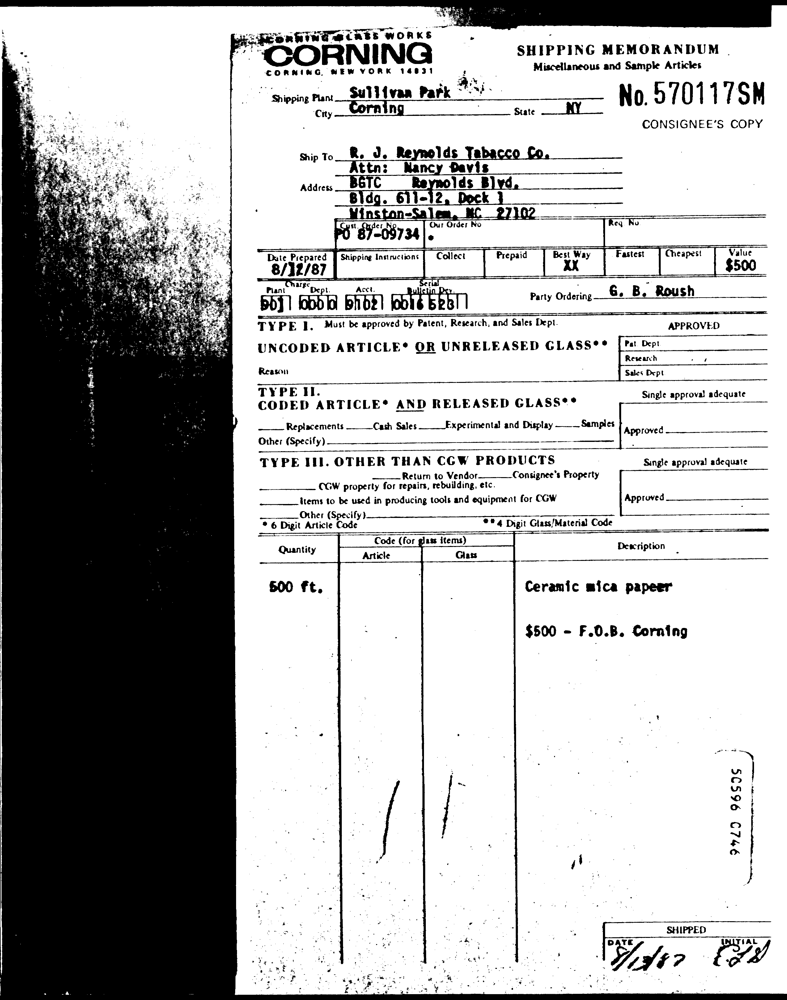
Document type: Invoice